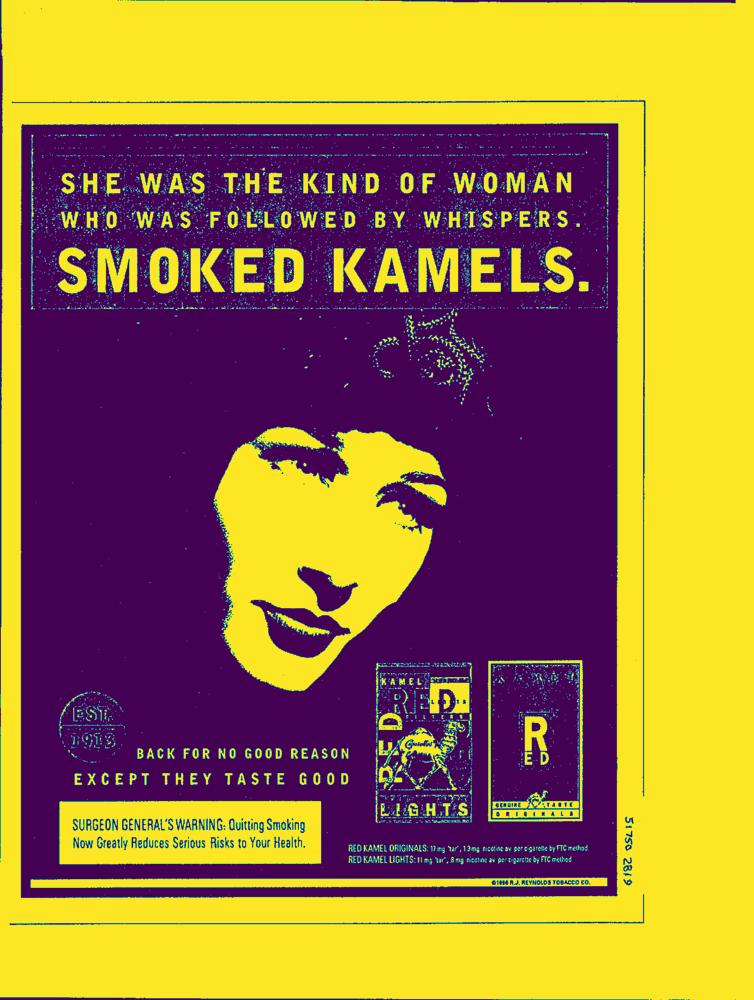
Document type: AD